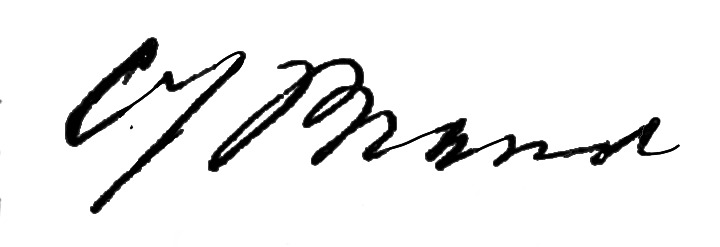
Signature of: christoffel brand